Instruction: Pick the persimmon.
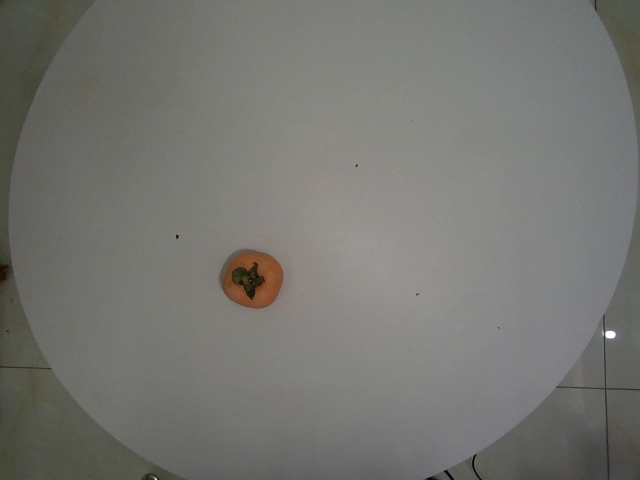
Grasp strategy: vertical